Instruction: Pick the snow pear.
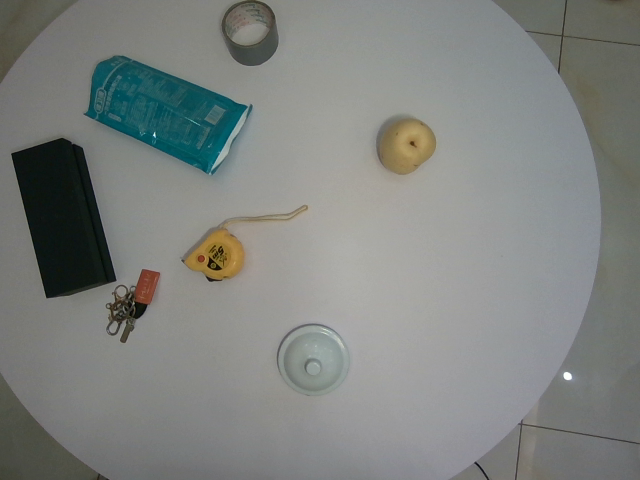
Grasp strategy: vertical